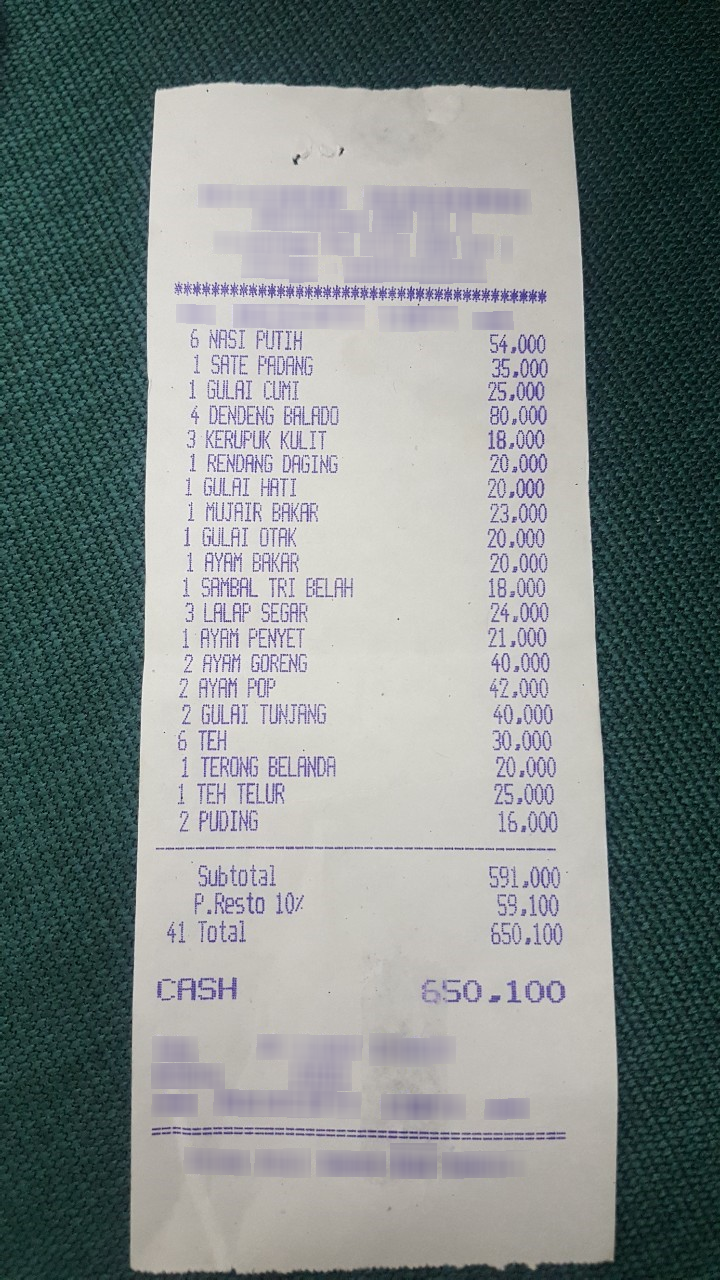
Receipt information:
subtotal: 591,000
tax: 59,100
total: 650,100
line_items: item_name: NASI PUTIH
item_value: 54,000
item_quantity: 6
item_name: SATE PADANG
item_value: 35,000
item_quantity: 1
item_name: GULAI CUMI
item_value: 25,000
item_quantity: 1
item_name: DENDENG BALADO
item_value: 80,000
item_quantity: 4
item_name: KERUPUK KULIT
item_value: 18,000
item_quantity: 3
item_name: RENDANG DAGING
item_value: 20,000
item_quantity: 1
item_name: GULAI HATI
item_value: 20,000
item_quantity: 1
item_name: MUAIR BAKAR
item_value: 23,000
item_quantity: 1
item_name: GULAI OTK
item_value: 20,000
item_quantity: 1
item_name: AYAM BAKAR
item_value: 20,000
item_quantity: 1
item_name: SAMBAL TRI BELAH
item_value: 18,000
item_quantity: 1
item_name: LALAP SEGAR
item_value: 24,000
item_quantity: 3
item_name: AYAM PENYET
item_value: 21,000
item_quantity: 1
item_name: AYAM GORENG
item_value: 40,000
item_quantity: 2
item_name: AYAM POP
item_value: 42,000
item_quantity: 2
item_name: GULAI TUNJANG
item_value: 40,000
item_quantity: 2
item_name: TEH
item_value: 30,000
item_quantity: 6
item_name: TERONG BELANDA
item_value: 20,000
item_quantity: 1
item_name: TEH TELUR
item_value: 25,000
item_quantity: 1
item_name: PUDING
item_value: 16.000
item_quantity: 2